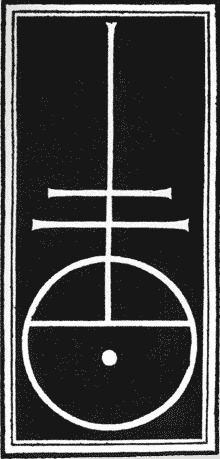
Signature of: nicolas jenson